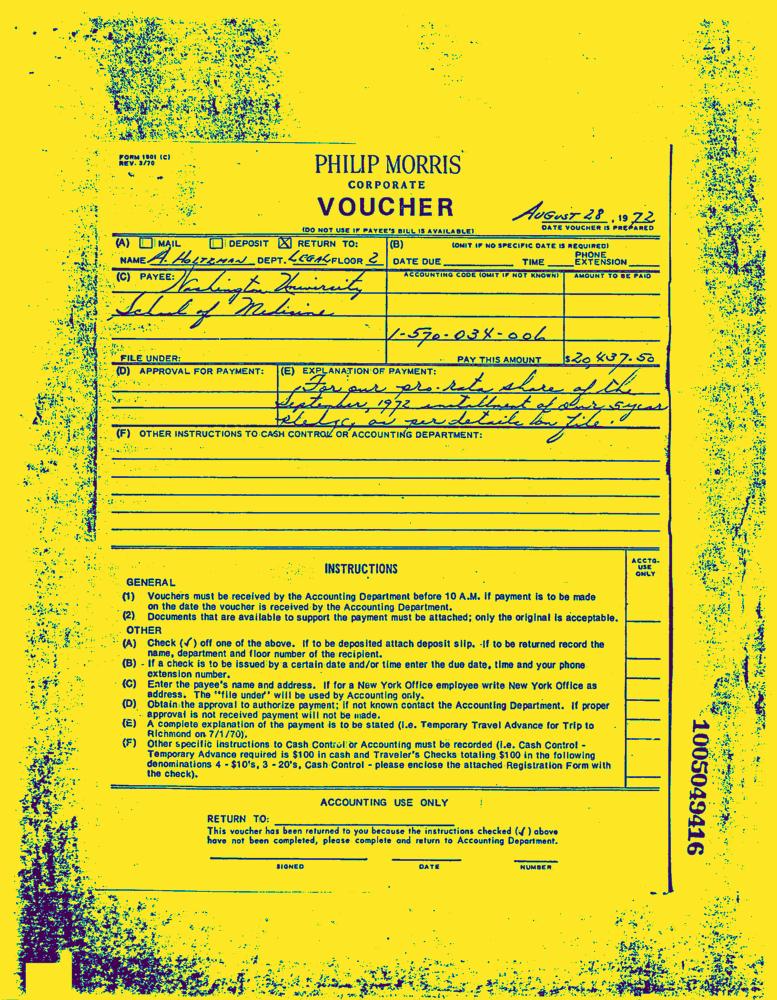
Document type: Invoice-Doc